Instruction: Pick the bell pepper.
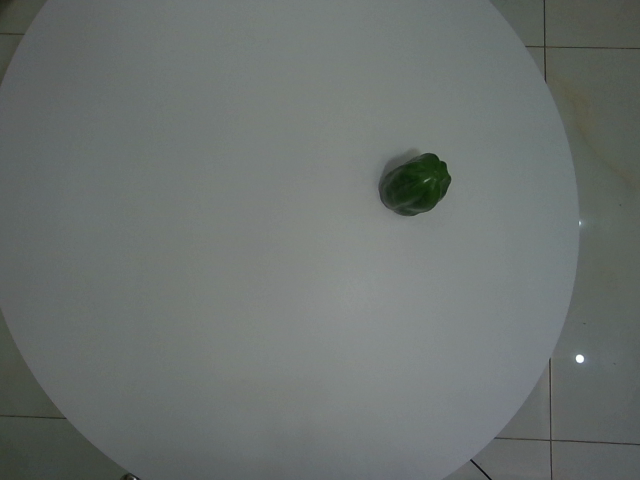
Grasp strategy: vertical